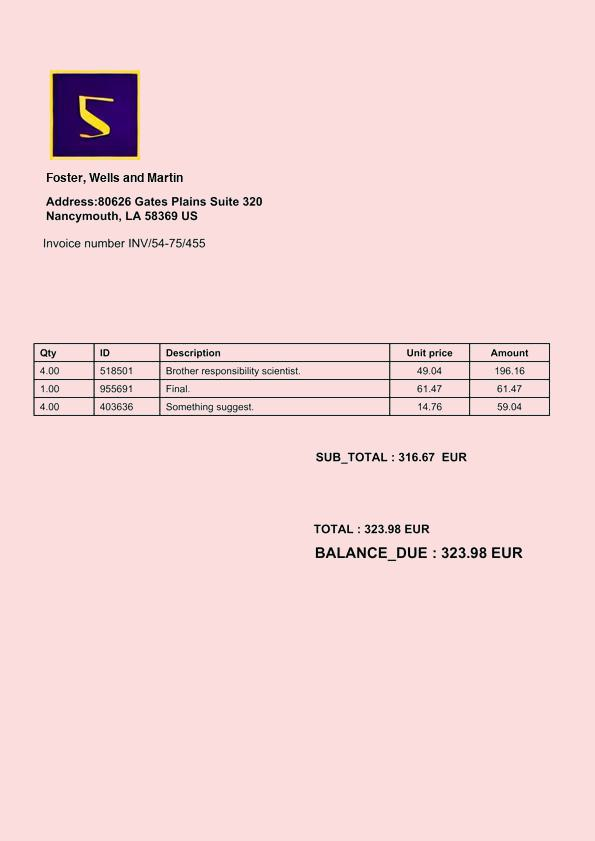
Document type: Invoice